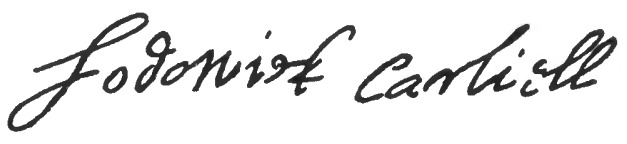
Signature of: lodowick carlell